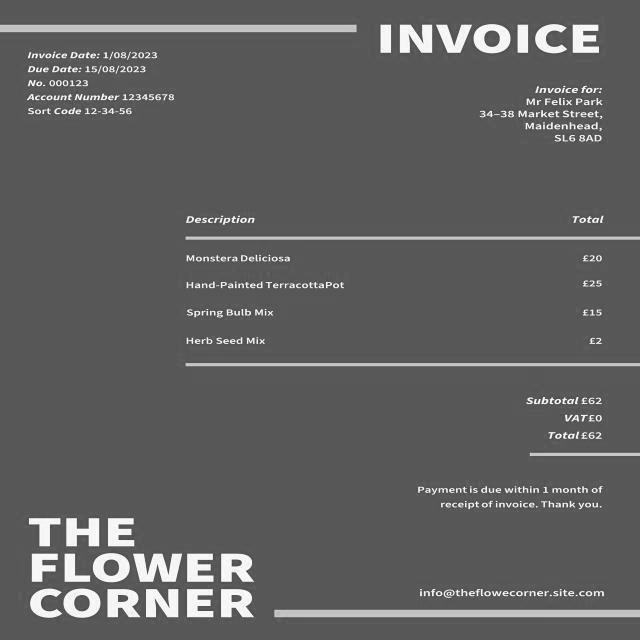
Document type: Invoice